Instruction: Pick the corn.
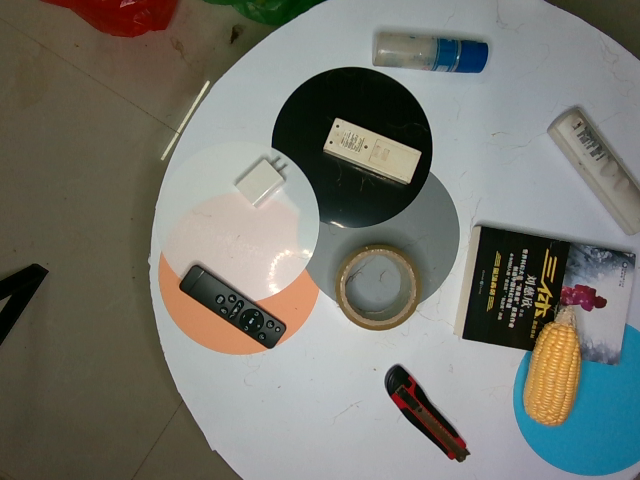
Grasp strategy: vertical